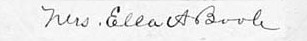
Signature of: ella a boole